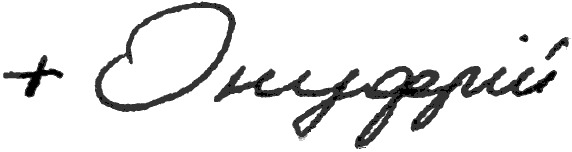
Signature of: orest berezovskyi